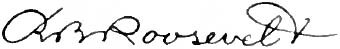
Signature of: robert roosevelt